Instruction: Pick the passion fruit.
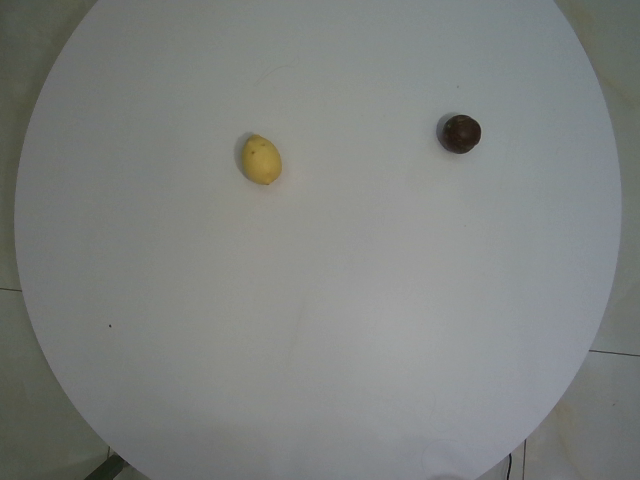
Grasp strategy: vertical